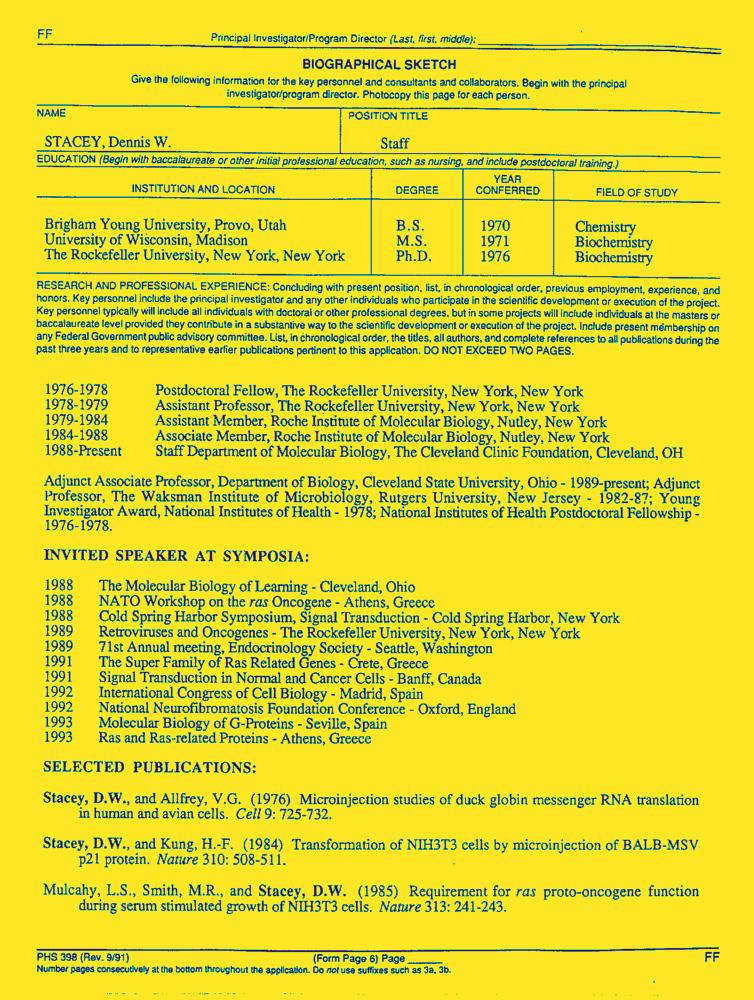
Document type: Resume-Doc